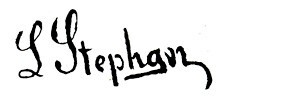
Signature of: leopold stephan